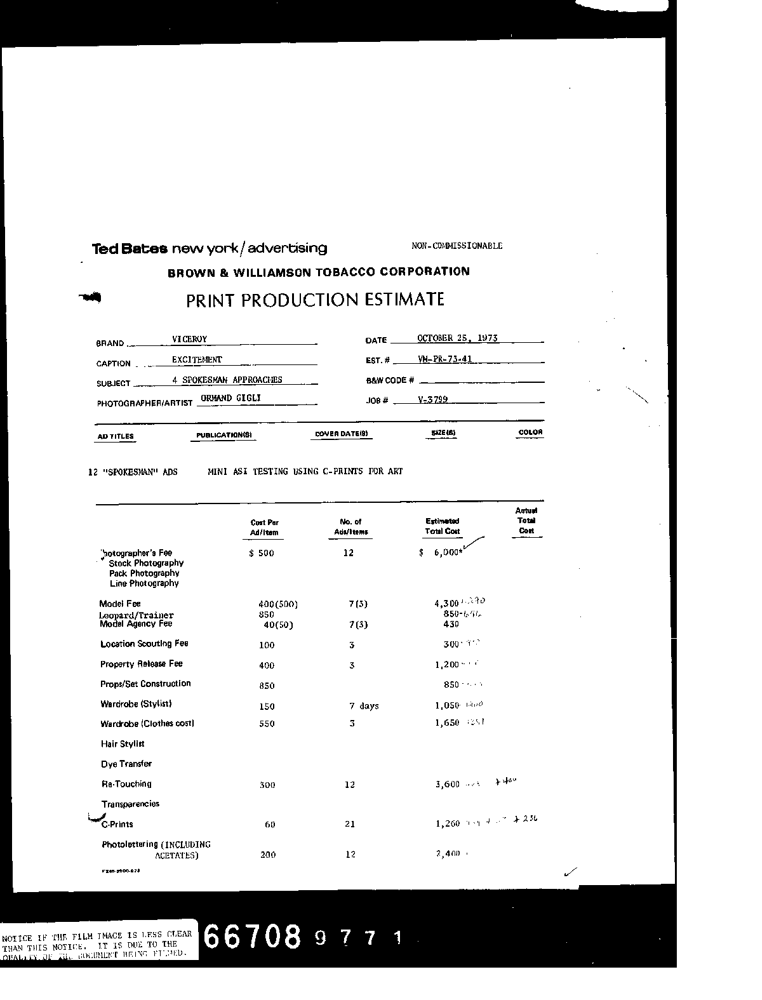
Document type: Invoice